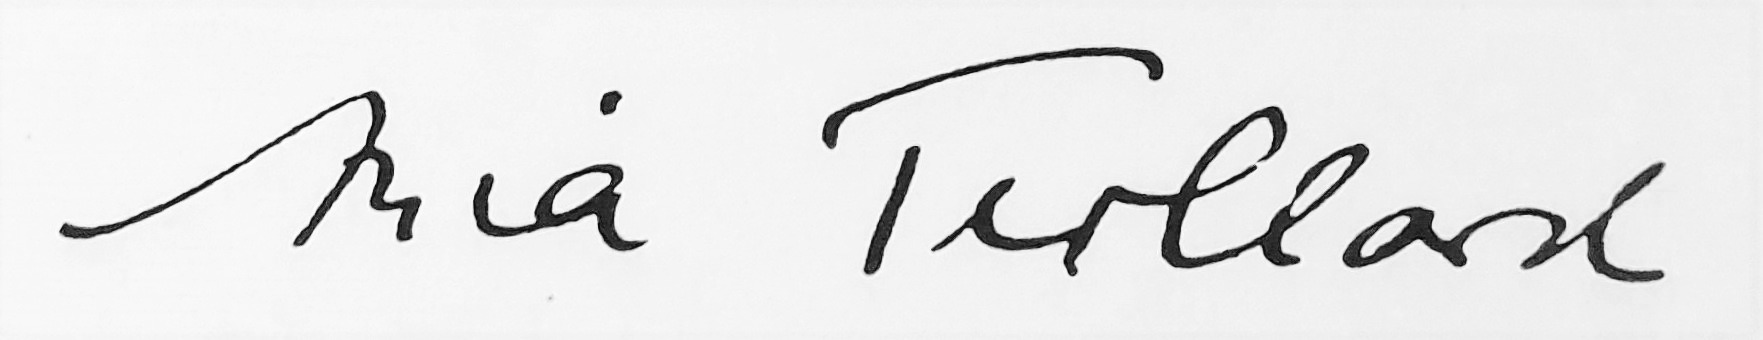
Signature of: ania teillard